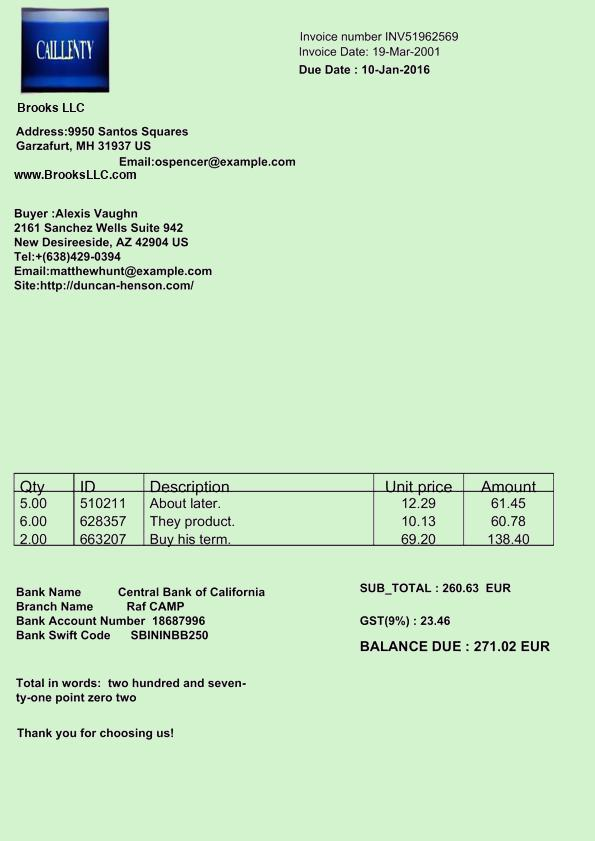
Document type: Invoice